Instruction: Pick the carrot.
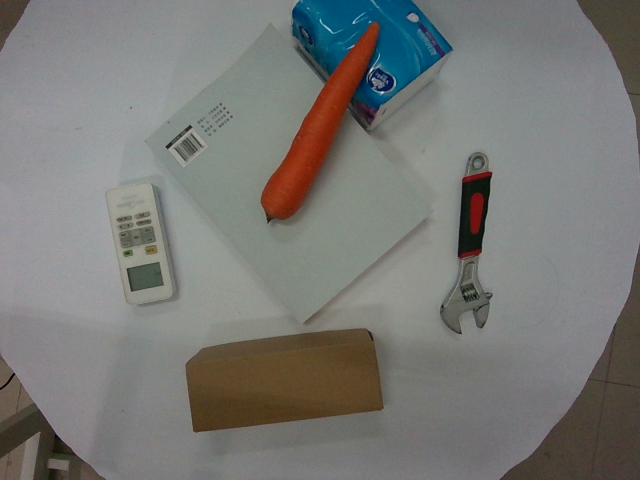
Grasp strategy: vertical